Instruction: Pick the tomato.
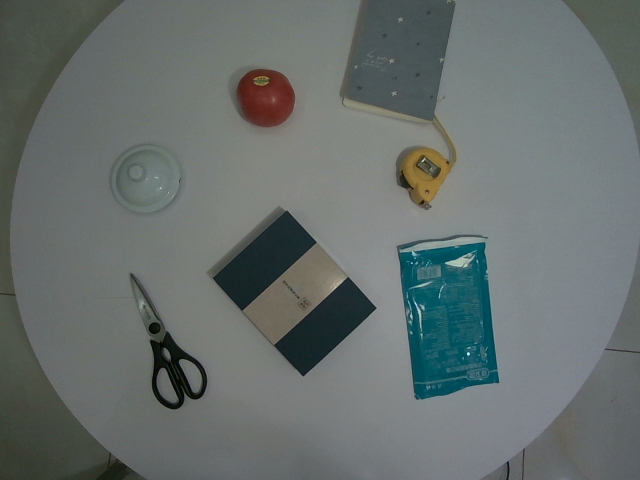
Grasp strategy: vertical